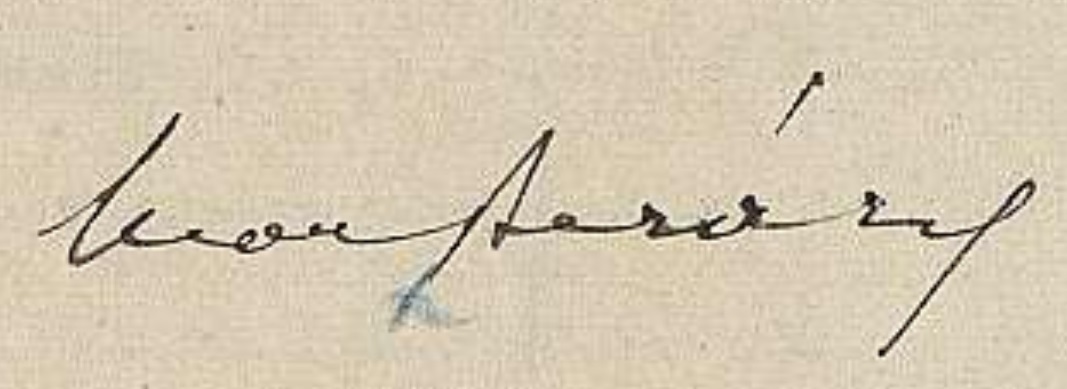
Signature of: françois thureau dangin